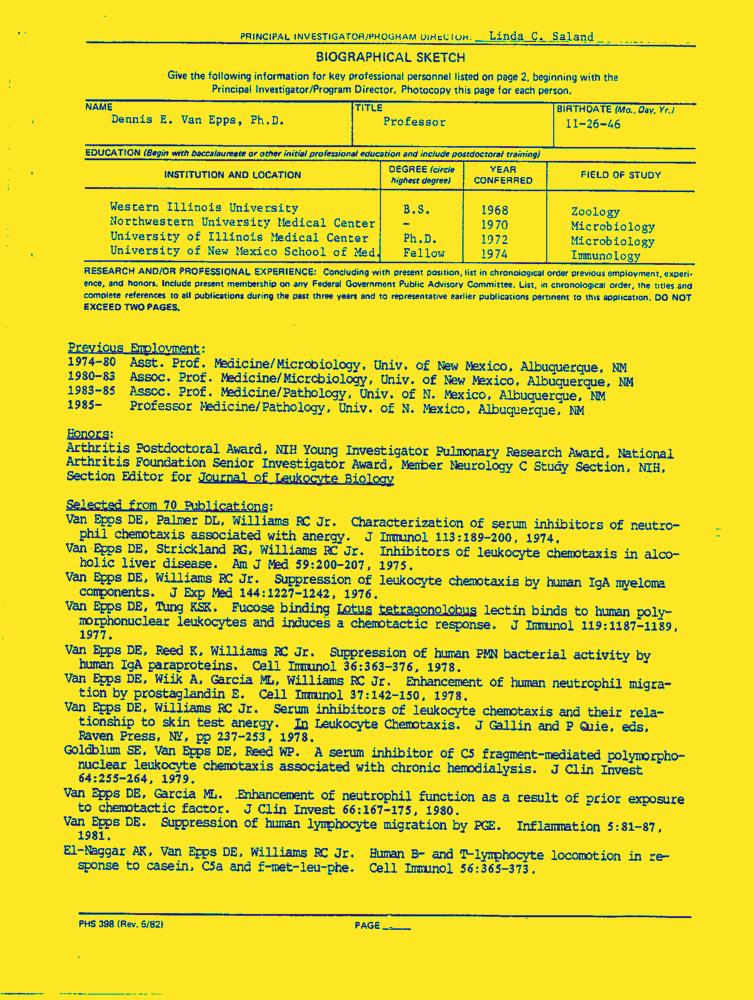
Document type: Resume-Doc